Question: In what way does the history help explain the case?
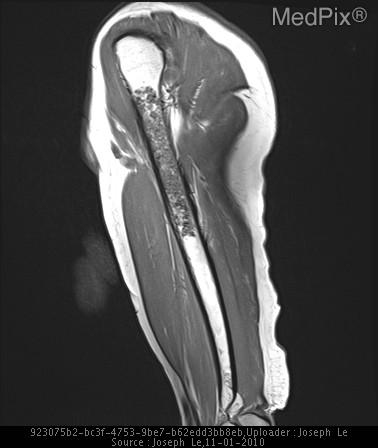
Answer: The patient's history of 67 year old asymptomatic woman presented for screening chest radiograph. is key in understanding the case.